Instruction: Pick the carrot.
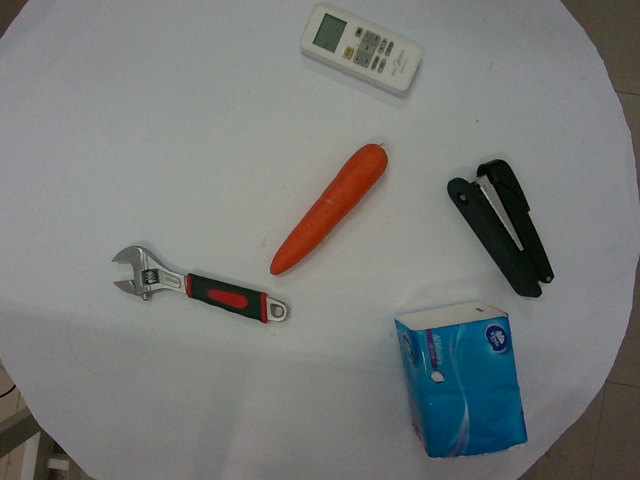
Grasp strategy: vertical